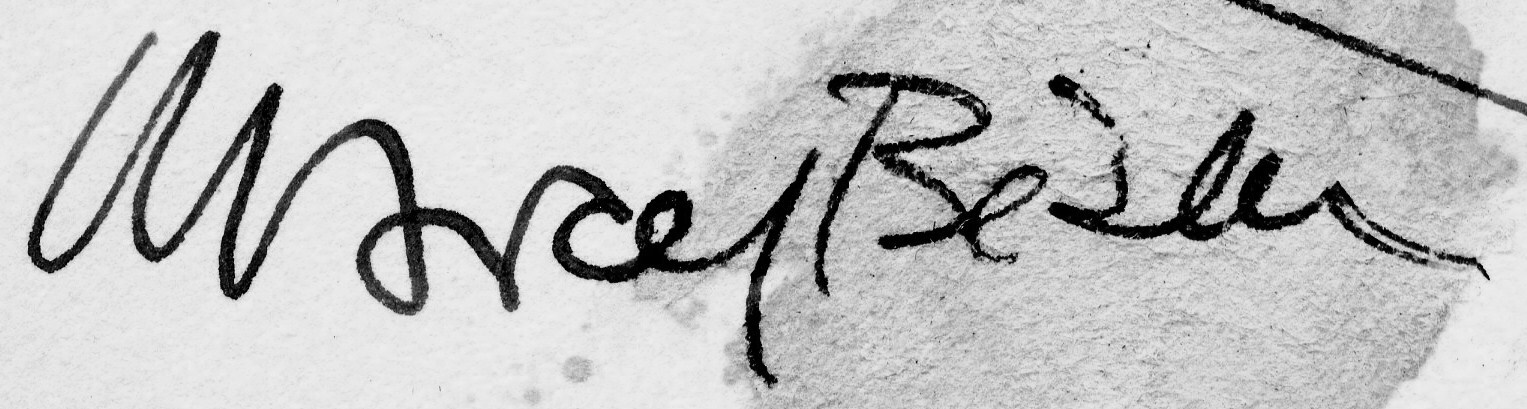
Signature of: marcel béalu